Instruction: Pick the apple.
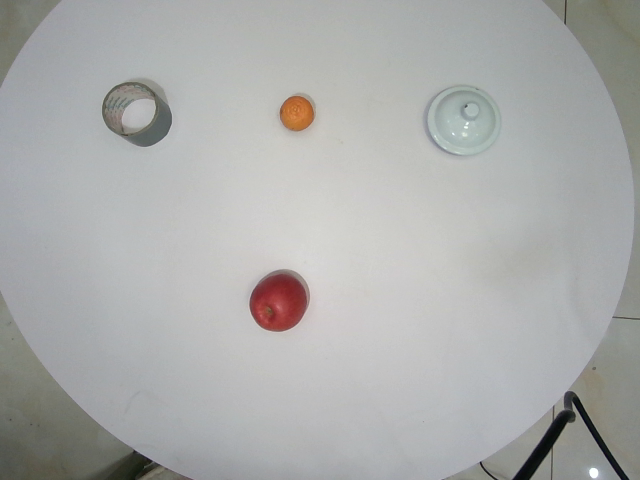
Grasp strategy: vertical